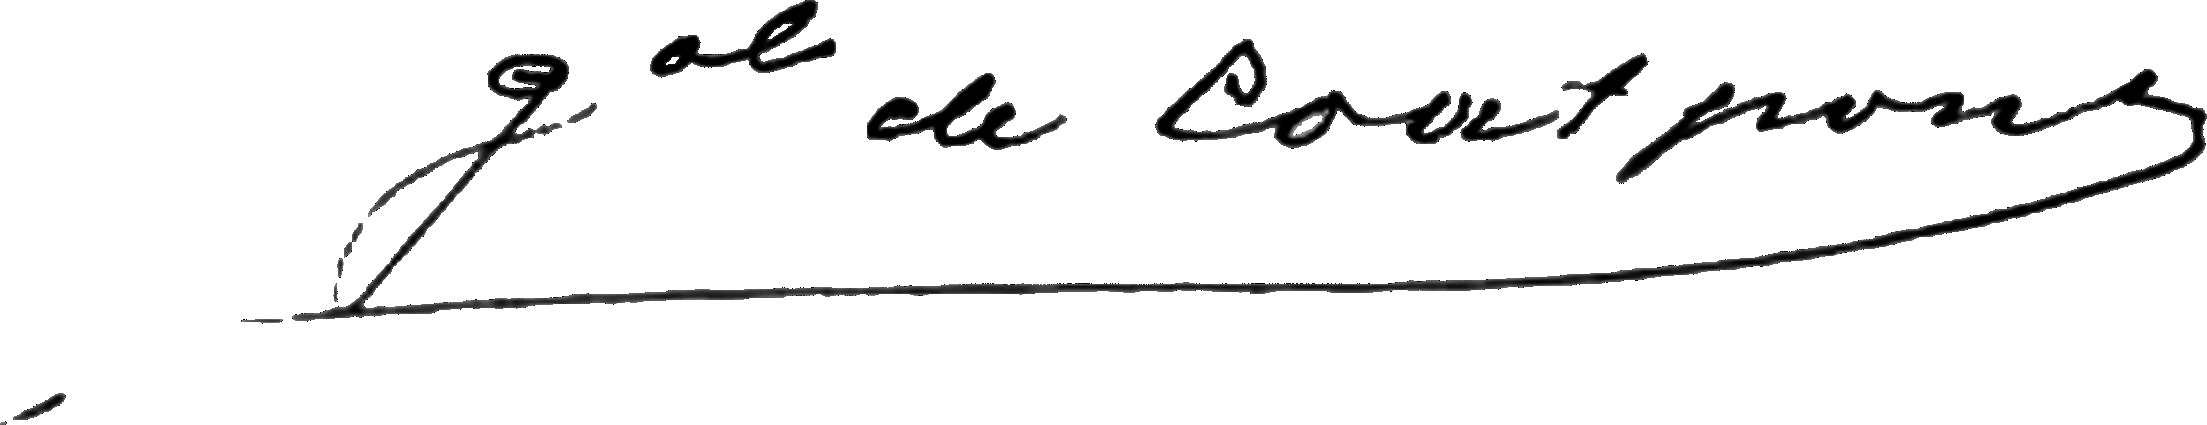
Signature of: gustave le bescond de coatpont